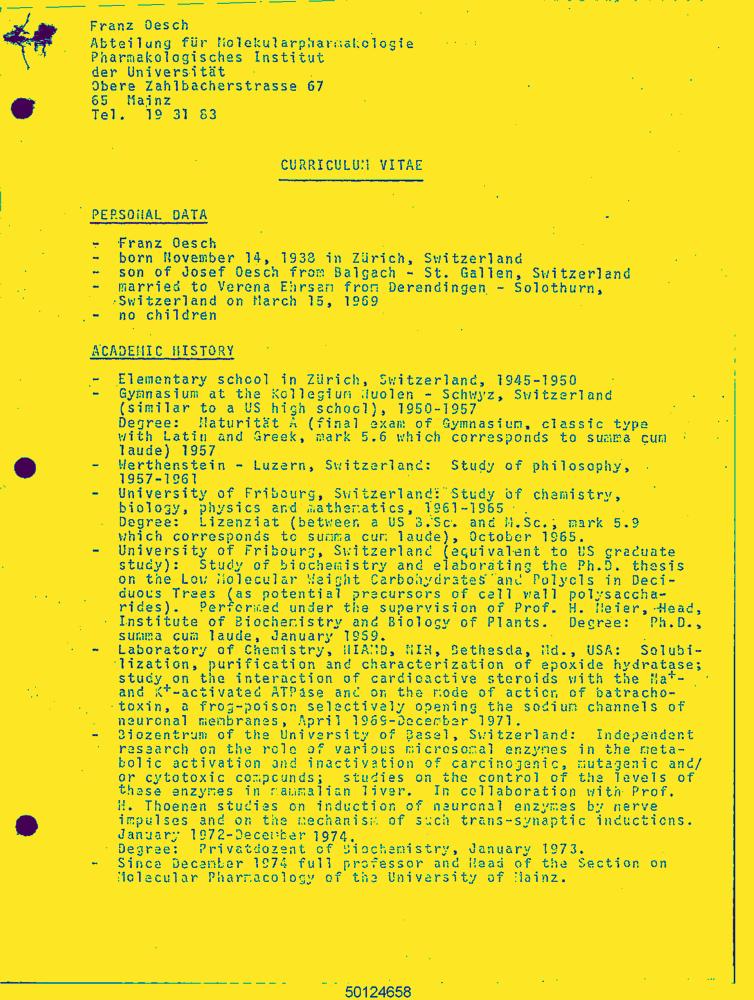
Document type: Resume-Doc